Question: Describe the condition in detail:
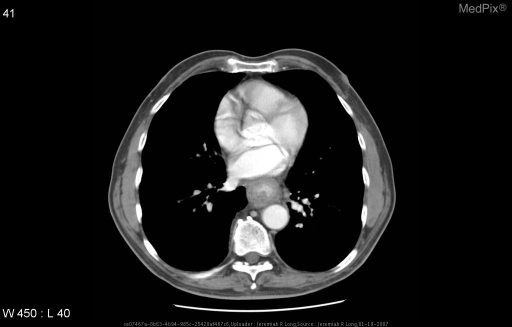
Answer: The disease is discussed as: Adenocarcinoma of the gastroesophageal (GE) junction is notable in that its incidence that increased more than any other malignancy in the western world.  The reasons for such an increase are unknown. (1)  There are three classifications of this type of cancer:  Type I mainly involves the distal esophagus, Type II is primarily located at the GE junction, and Type II mainly involves the subcardial/proximal stomach region. (3)  GE junction adenocarcinoma can either arise from the esophagus or proximal gastric area.  It is very difficult to determine the primary cancer site. (1) Risk factors for gastric adenocarcinoma include familial adenomatous polyposis, gastric adenomas/ dysplasia,  chronic atrophic gastritis,  gastric metaplasia, diet high in nitrates, and Helicobacter pylori infection.  Risk factors for esophageal adenocarcinoma include smoking, obesity, and Barrett’s esophagus- patients affected with Barrett’s esophagus have a 30-40% higher chance of developing cancer. (4)

Radiological evaluation of GE adenocarcinoma should be able to determine tumor spread and response to chemotherapy.  The sensitivity of CT for detection of distant metastases ranges between 50% to 90%.  Of those shown to have only local disease with CT, FDG-PET detected metastatic disease in approximately 20% more cases. In addition, esophageal ultrasound (EUS) can differentiate between stages T1/T2 and stages T3/T4 with an accuracy > 90%.  Assessment of tumor response to chemotherapy by FDG-PET correlates with tumor regression proven by histology and can predict patient outcome as early as 2 weeks after initiation of therapy. (5)